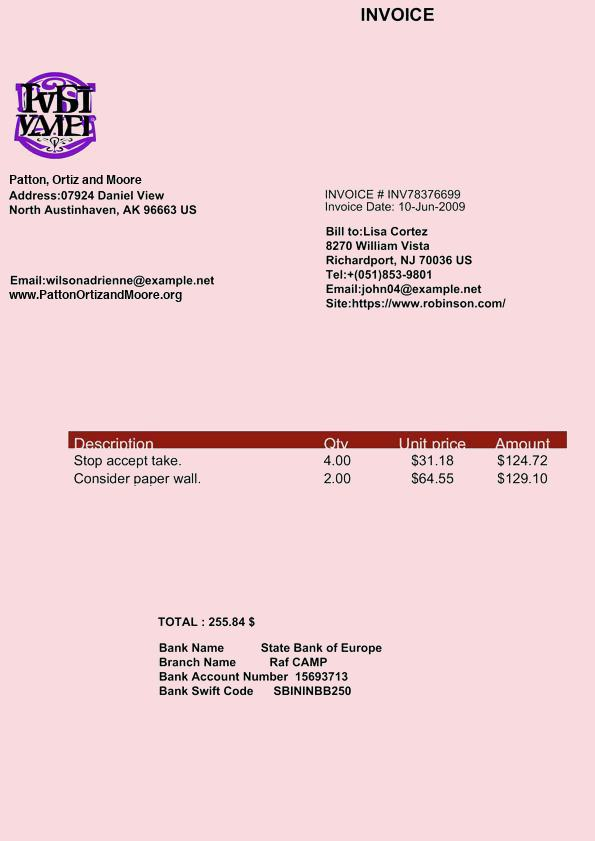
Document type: Invoice